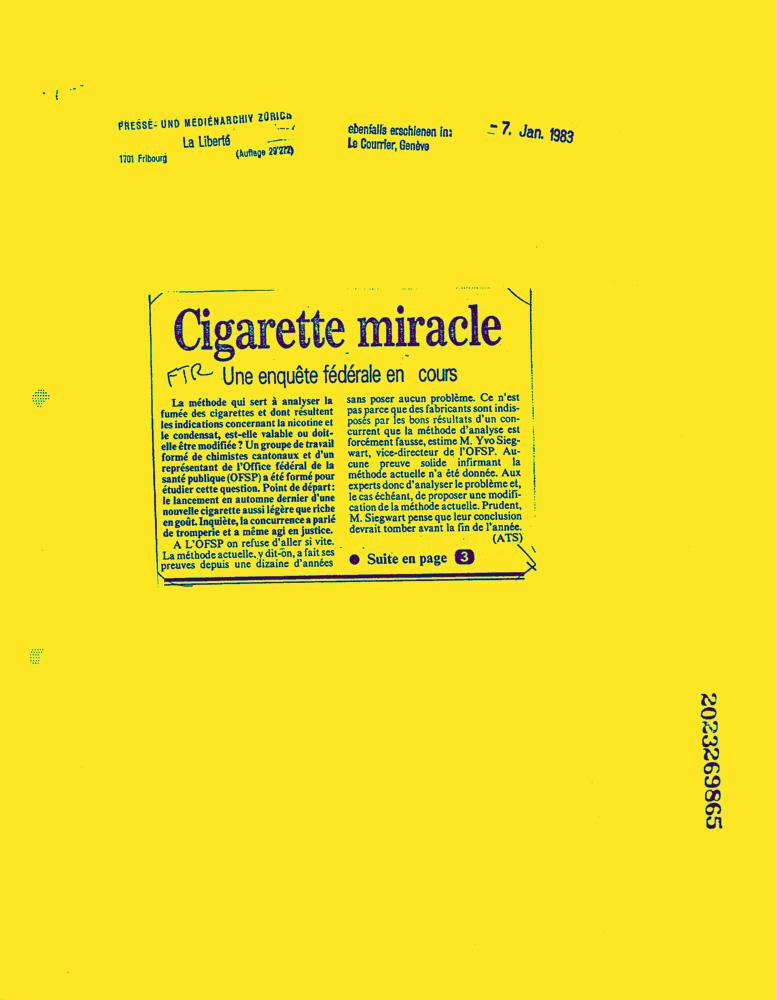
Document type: News-Article